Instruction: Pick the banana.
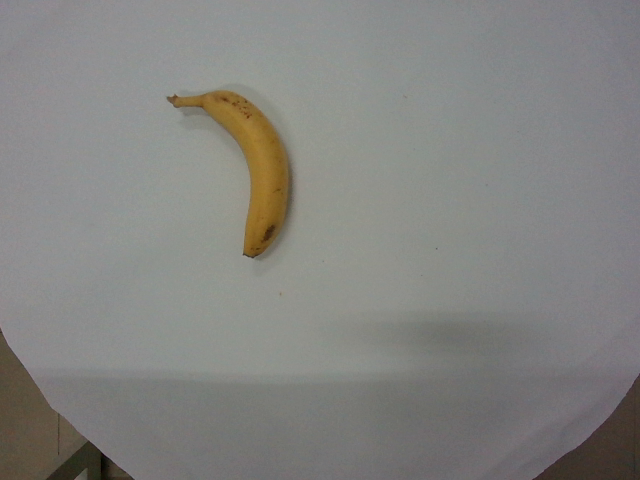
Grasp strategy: vertical